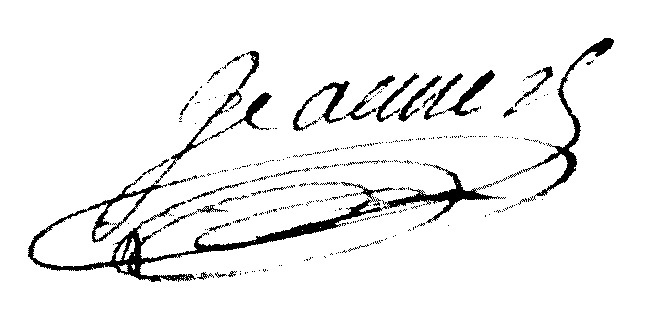
Signature of: claude françois louis jeannet